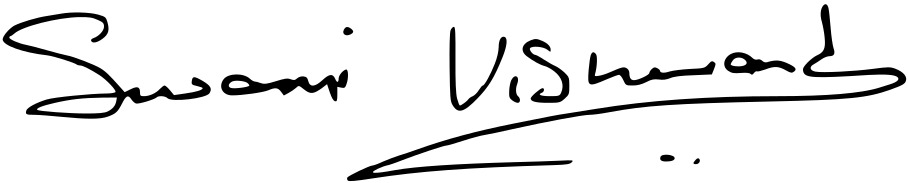
Signature of: sri swami vishwananda